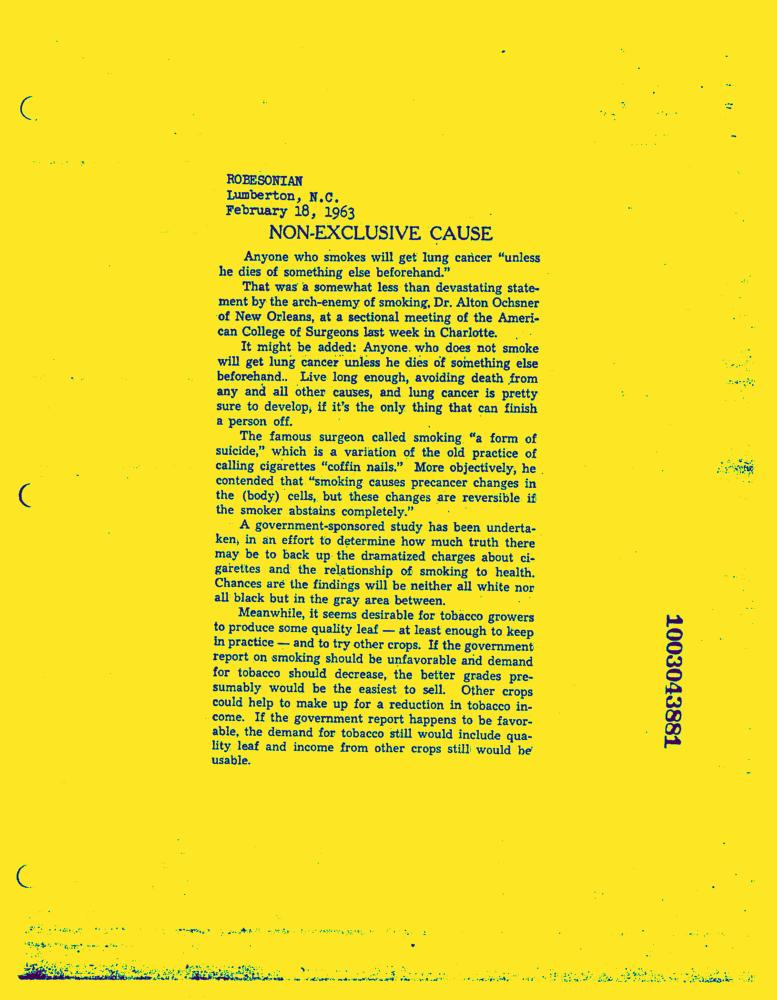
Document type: News-Article